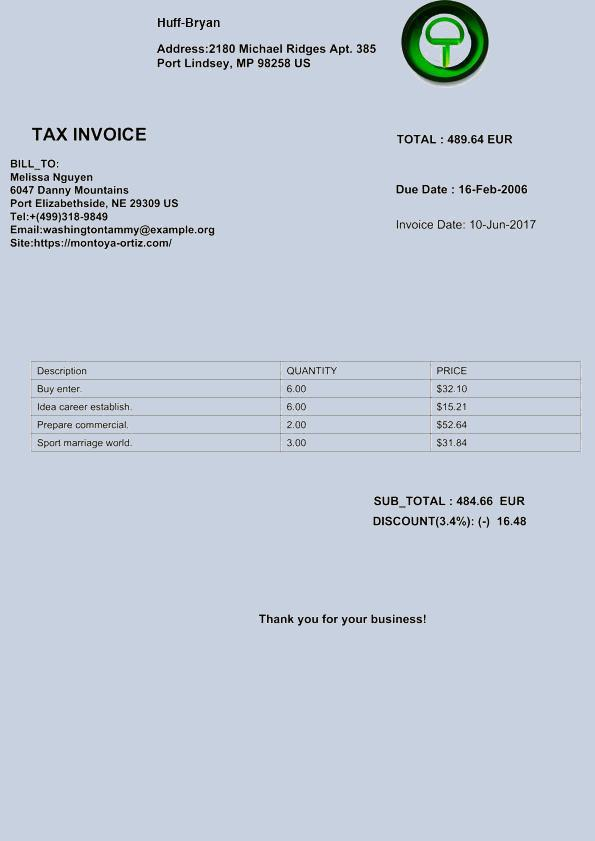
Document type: Invoice